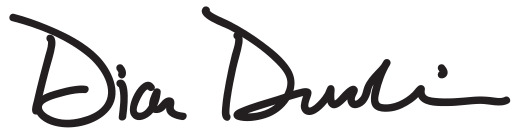
Signature of: dick durbin